Question: What is the main concern?
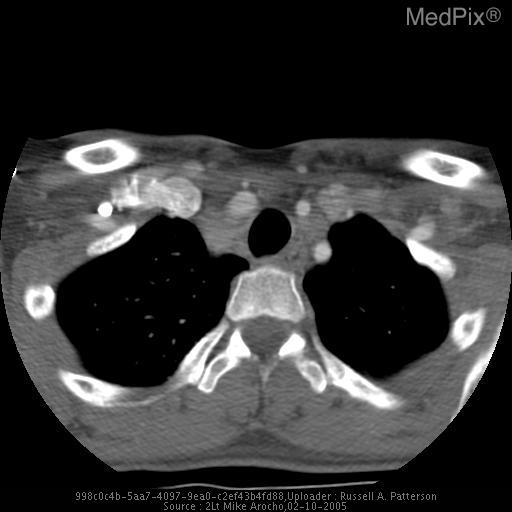
Answer: The findings suggest •  CXR: Enlargement of the right paratracheal stripe (8mm).
•  CT, neck:  2.4 x 2.4 cm mediastinal mass (enlarged lymph node). CT Slice Image (Axial)- enlarged lymph nodes in upper mediastinum. The patient might have a history of 27 yr old woman with c/o lymphadenopathy and fatigue for several months.